Question: What is the suspected problem?
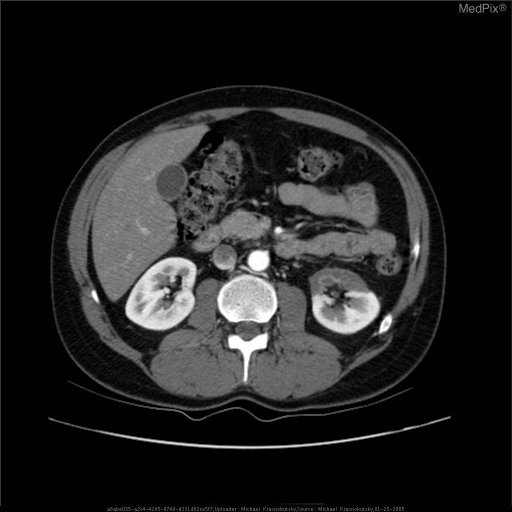
Answer: The findings suggest CT of the kidneys with IV contrast demonstrates large segmental area of non enhancement in the anterior left kidney.  There is a very thin rim of enhancement in the outer most cortex which has blood supply from the capsular vascular branches.. CT scan through the lower pole of the left kidney demonstrates a segmental area of decreased enhancement.  A very thin cortical rim enhancement is seen.. The patient might have a history of 65 year old male presented with flank pain.
He had stones several years ago that uneventfully passed..